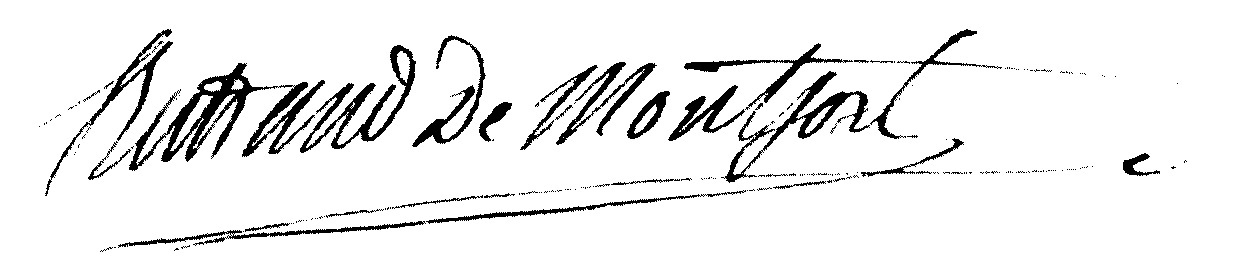
Signature of: louis antoine françois bertrand du montfort